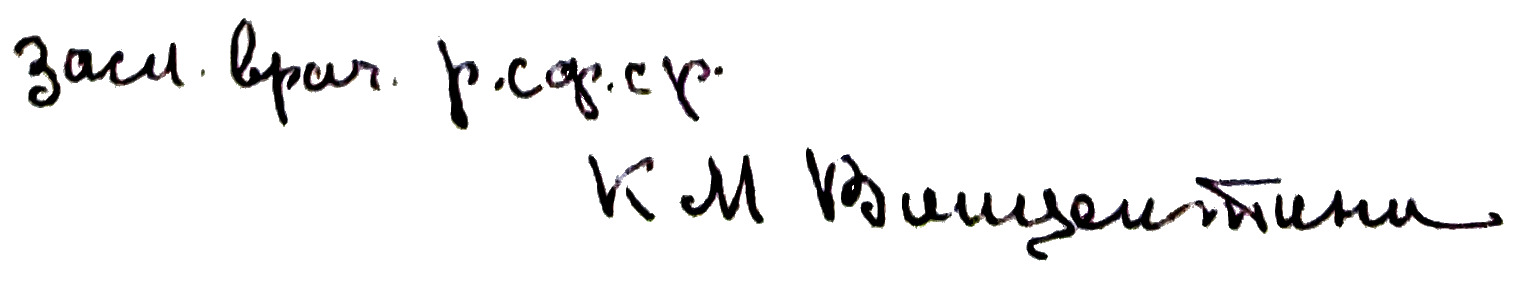
Signature of: kseniia vintsentini